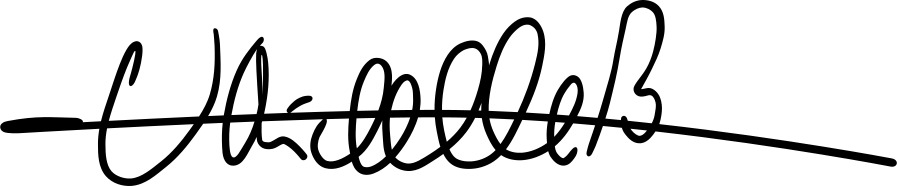
Signature of: michelle bachelet